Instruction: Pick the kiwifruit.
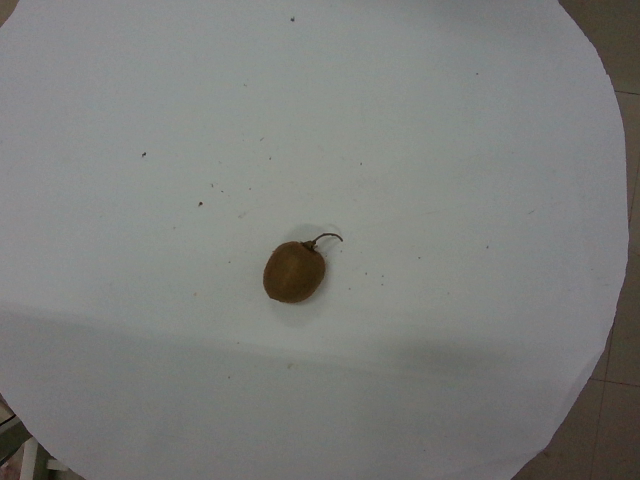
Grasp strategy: vertical